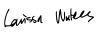
Signature of: larissa waters